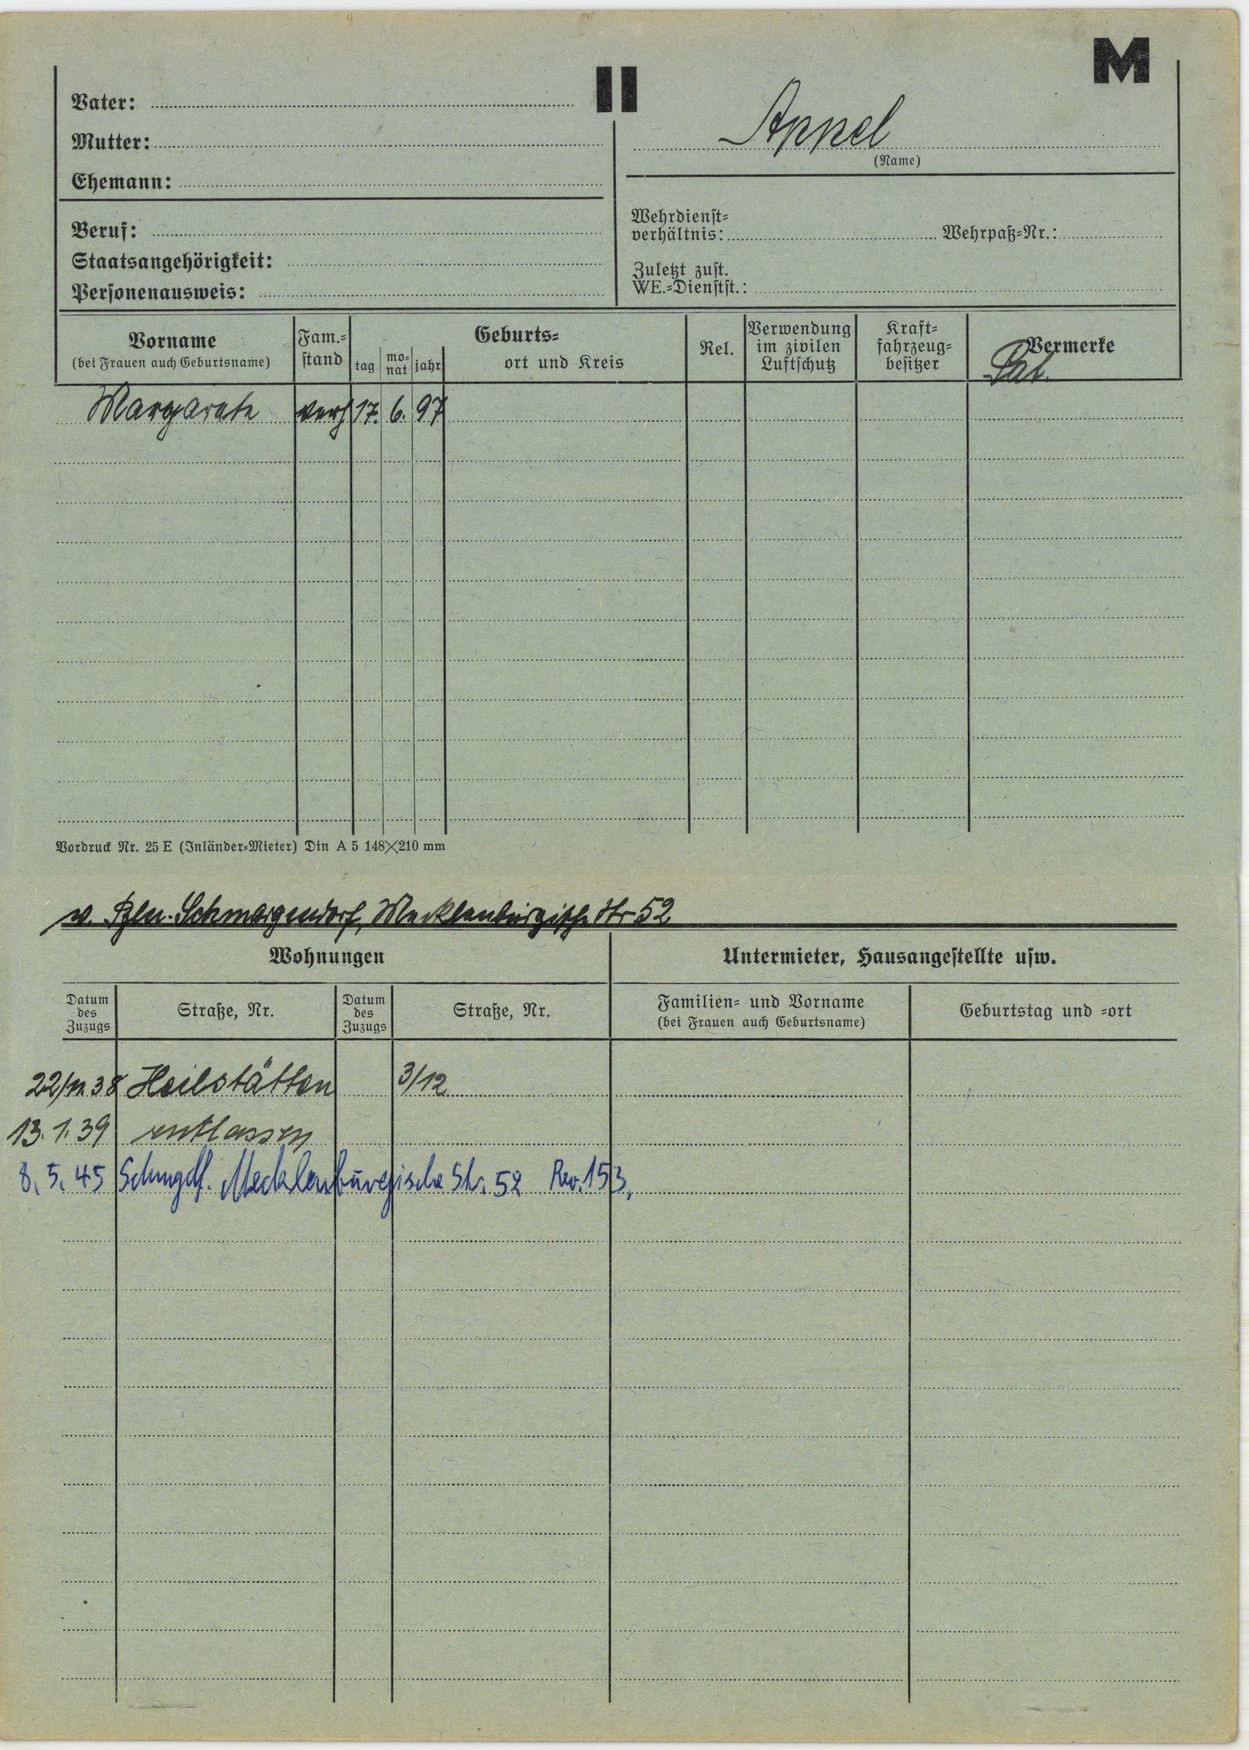
Appel